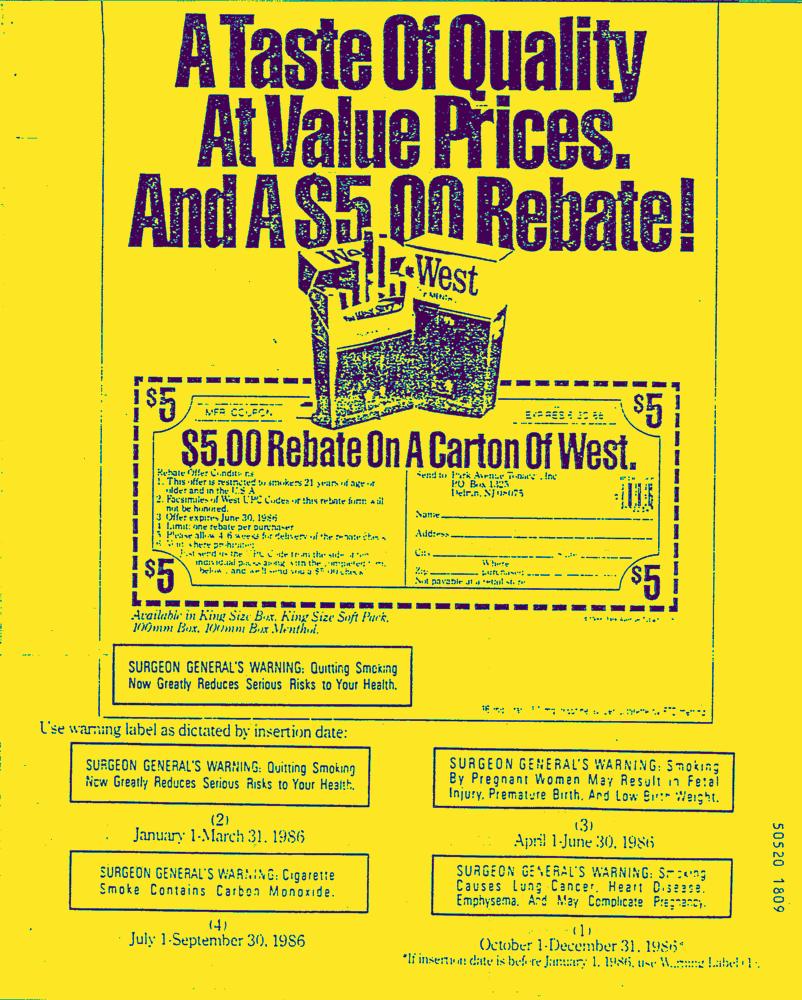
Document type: AD